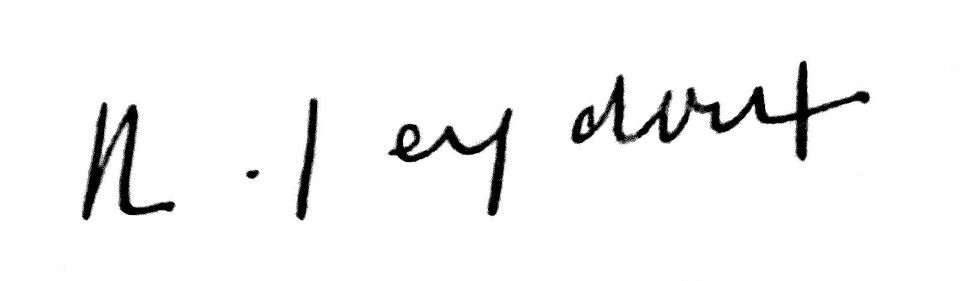
Signature of: roger seydoux